Question: How does the patient history play a role?
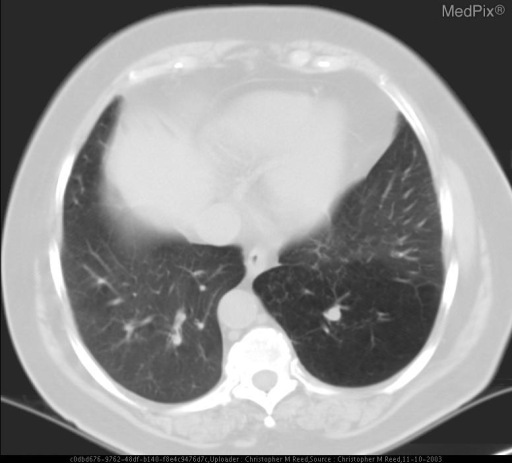
Answer: The patient's history of 65 year old female, afebrile with cough. is key in understanding the case.